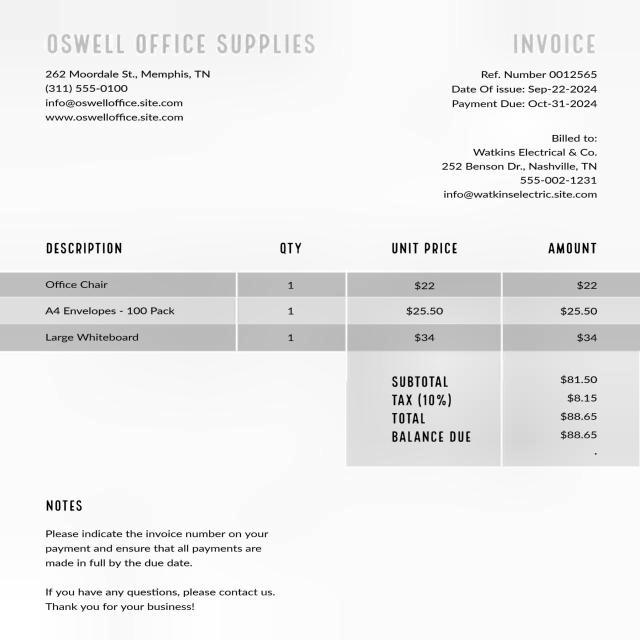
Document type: Invoice